Question: What might the diagnosis be?
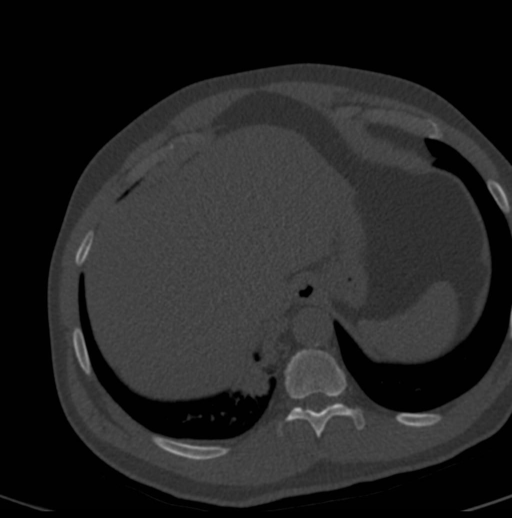
Answer: The possible diagnosis includes Pulmonary sequestration
Necrotizing pneumonia
Bronchogenic cyst
Diaphragmatic hernia
Rounded atelectasis
Neurogenic tumor.